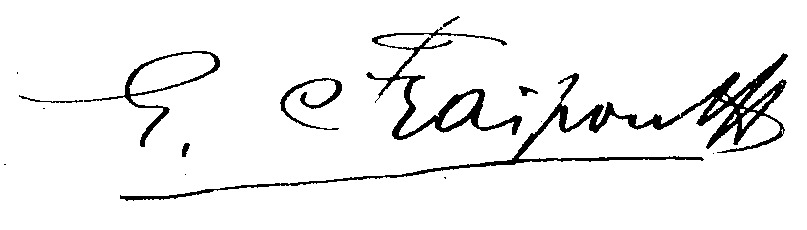
Signature of: gustave fraipont